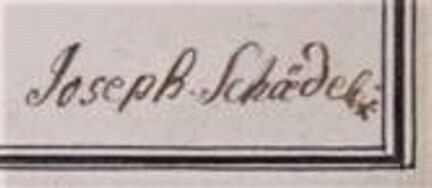
Signature of: q116470880